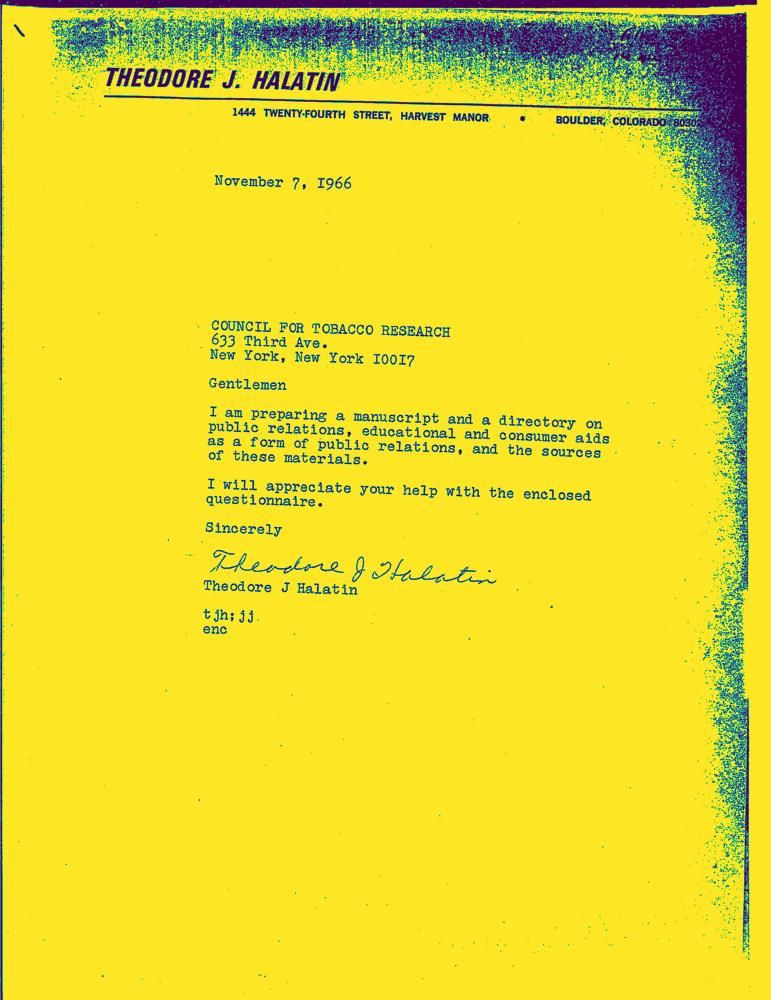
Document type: Letter-Doc